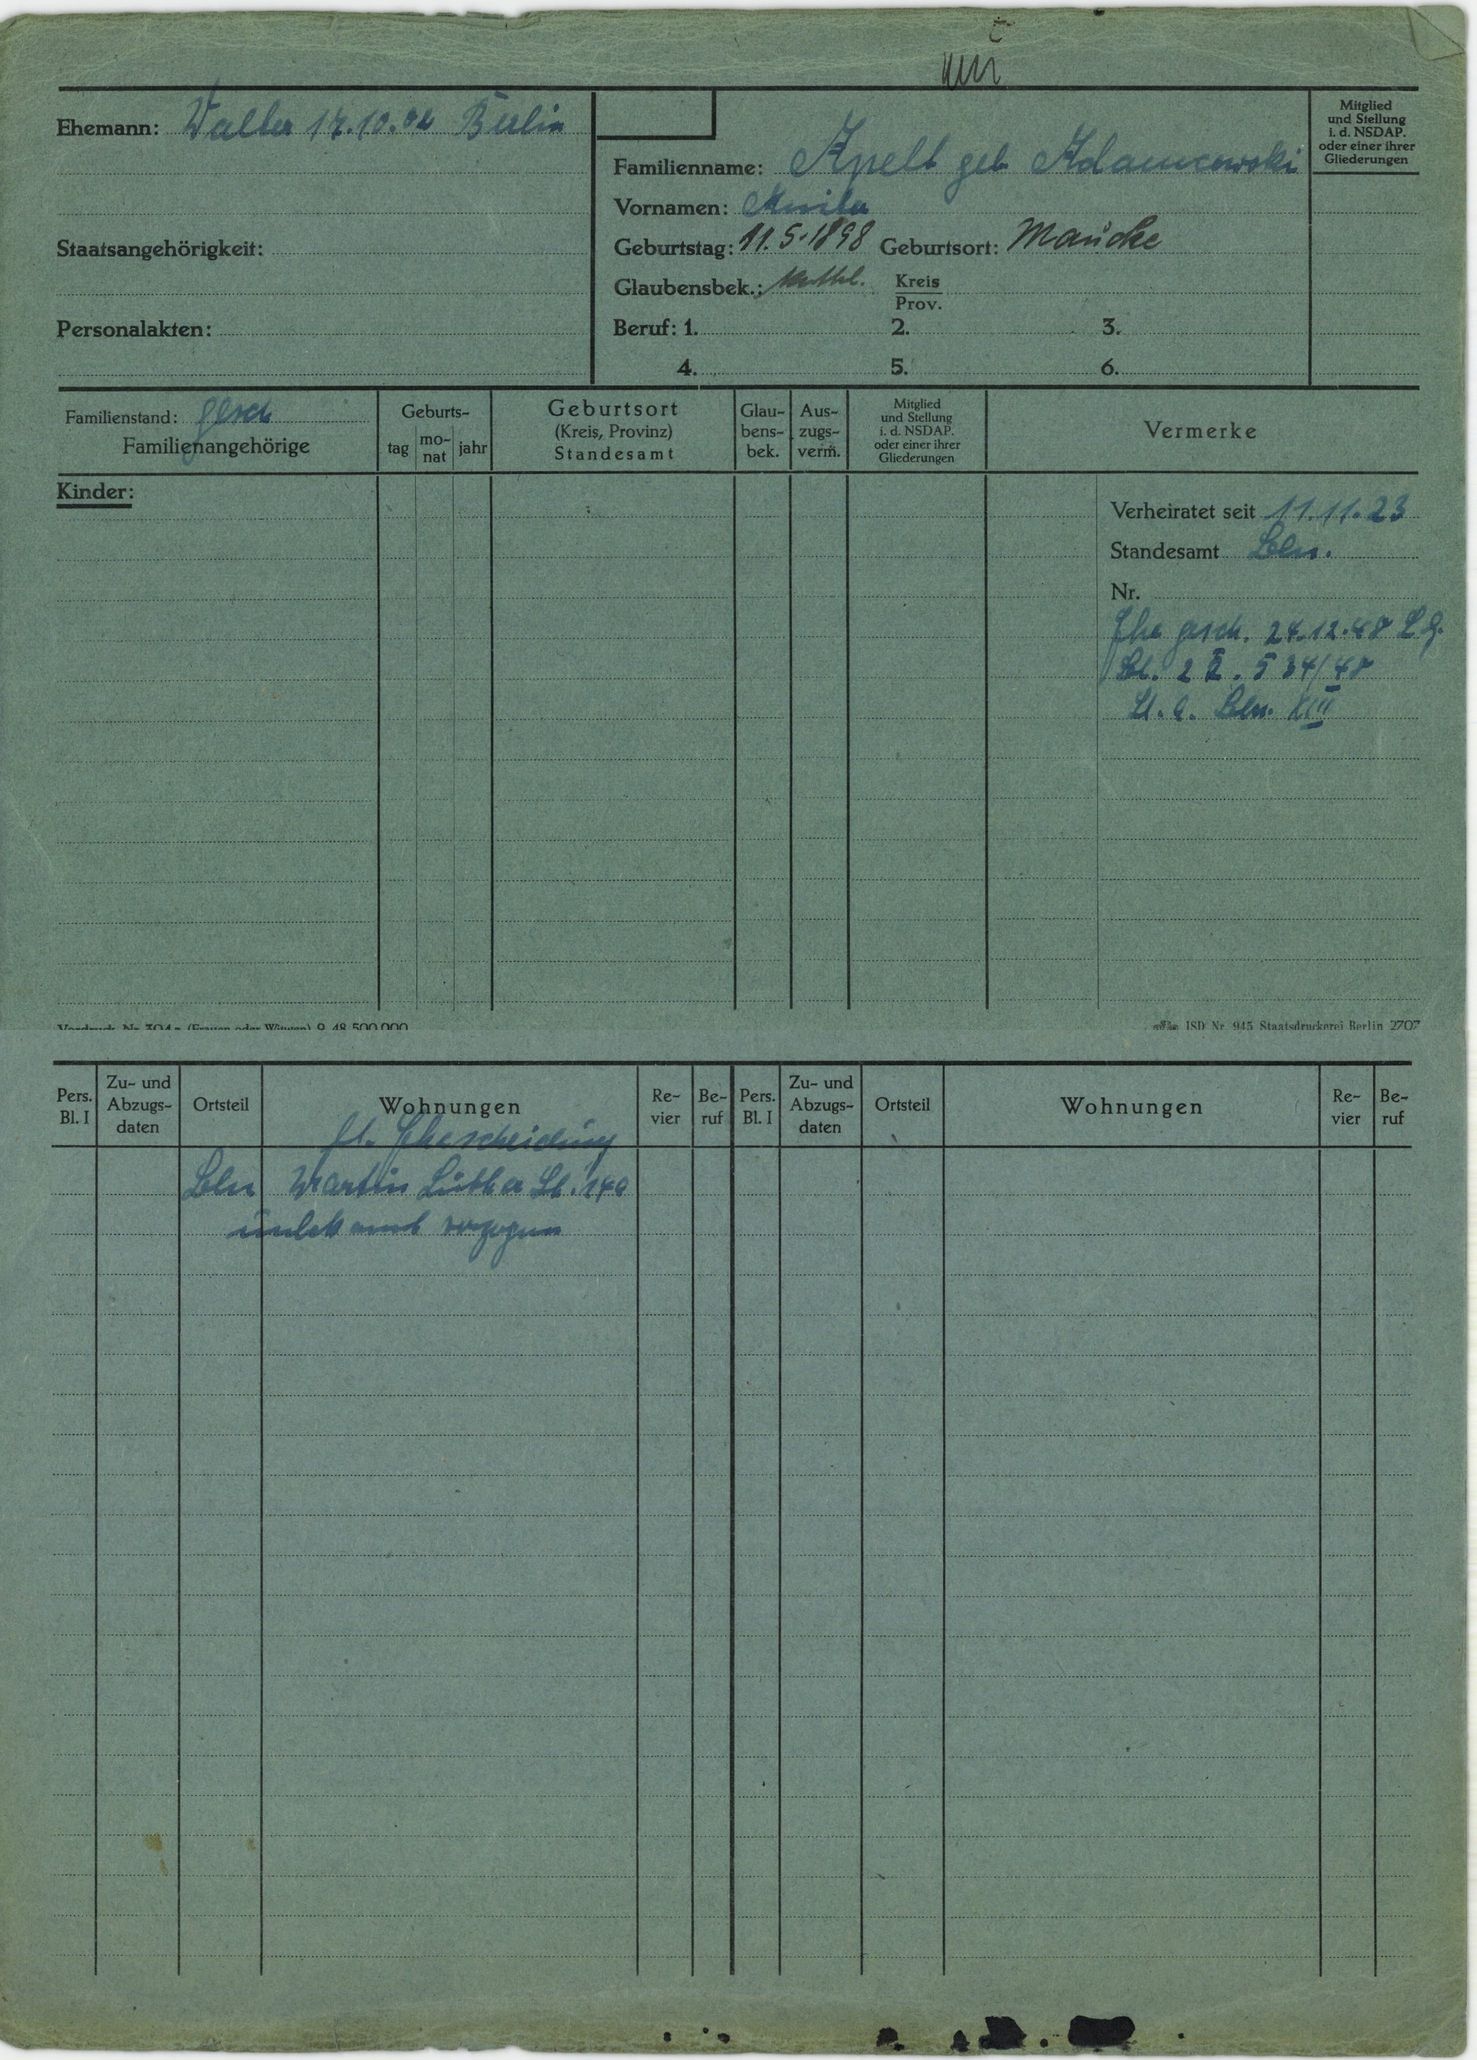
Apelt geb. Adamowski